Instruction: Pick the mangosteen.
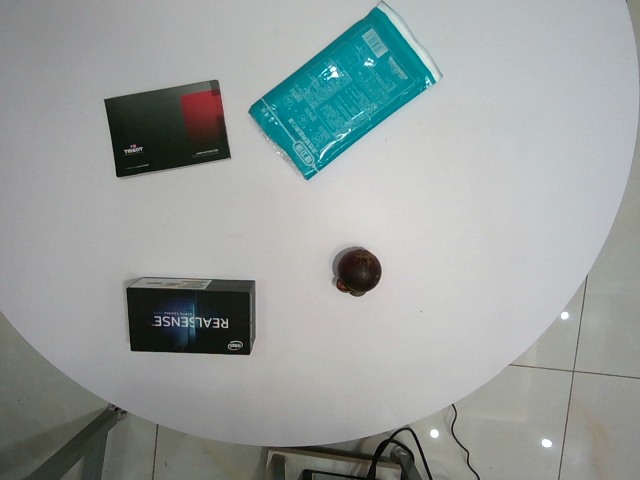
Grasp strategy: vertical